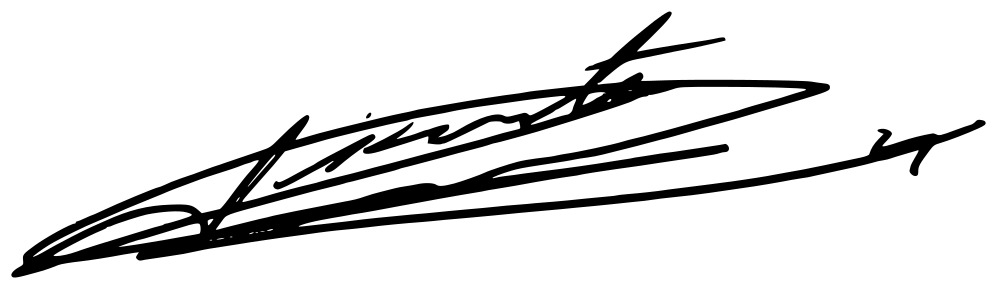
Signature of: vicente tirado ochoa